Question: What is the property identification or parcel number listed?
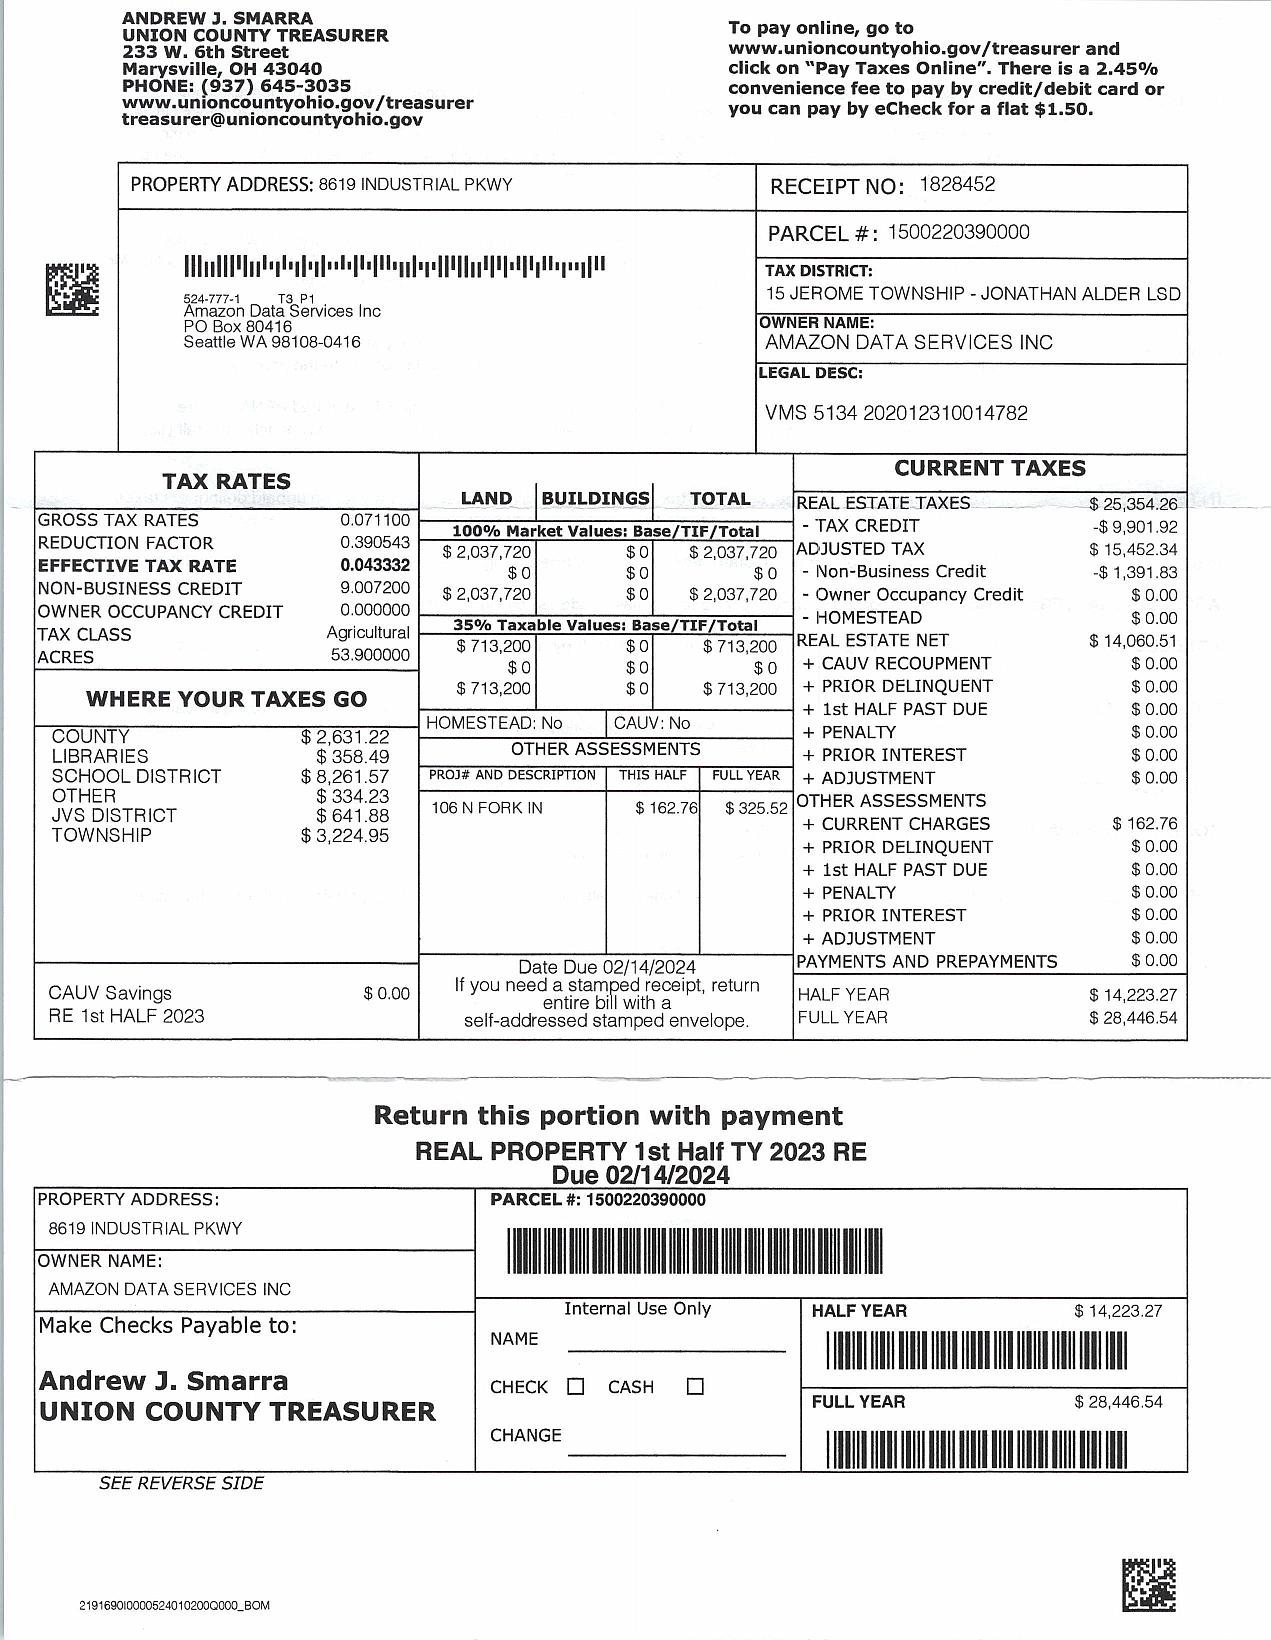
Answer: "1.50022E+11"